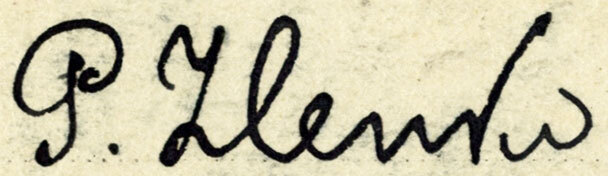
Signature of: petro zlenko